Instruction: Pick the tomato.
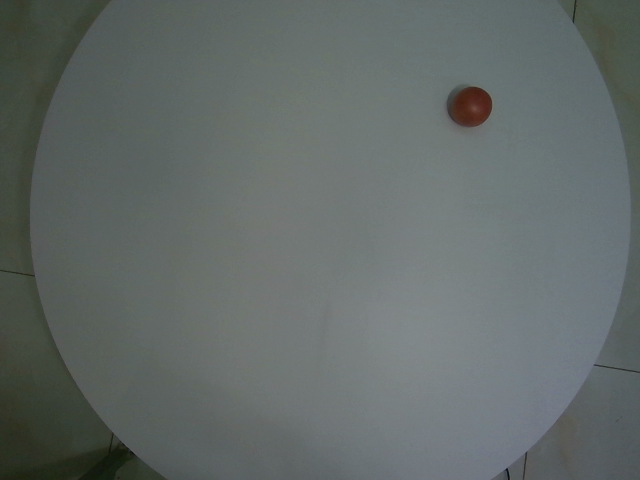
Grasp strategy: vertical